Question: What is the main concern?
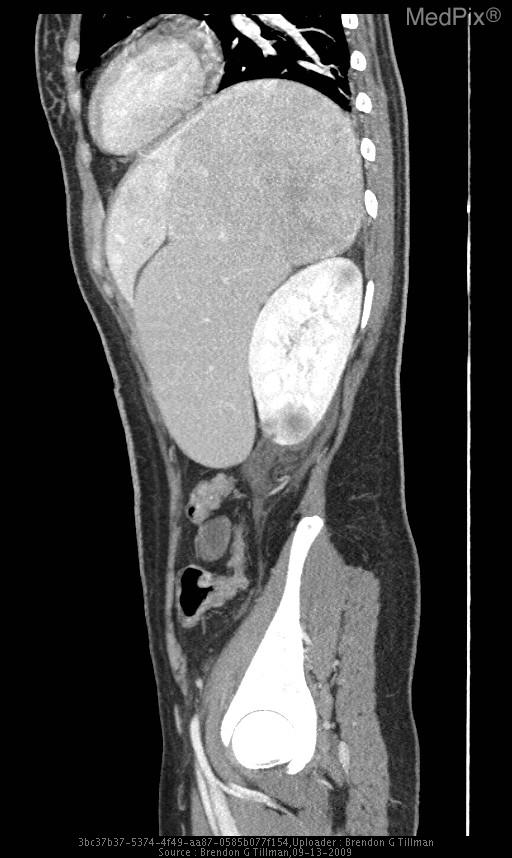
Answer: The findings suggest CT findings consistent with acute pyelonephritis involving left kidney.  A large solid heterogeneously enhancing mass 14.1 x 9.9 x 14.6 cm is seen in the left upper quadrant which is associated with the left lobe of the liver displacing the spleen  infra-medially.  Some lower attenuating areas near the center of this lesion may represent necrosis.  No calcification or cystic components.  Prominent vessels are seen at the periphery of the lesion near the left lobe of the liver.  The remainder of the liver demonstrates multiple round hypoattenuating foci of varying sizes, many of which are too small to characterize.

MRI shows multiple lesions in the liver with the largest in the left lobe with similar imaging appearances as in the CT.. A very large dominant left liver lesion in the left upper quadrant measuring 14.6cm in its greatest axis. The patient might have a history of 28 y/o woman with no significant medical hx only taking OCP presented with dysuria, polyuria, & left flank pain..